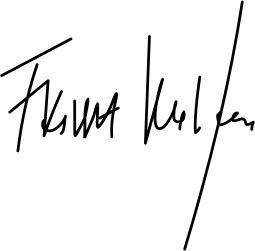
Signature of: frida krifca